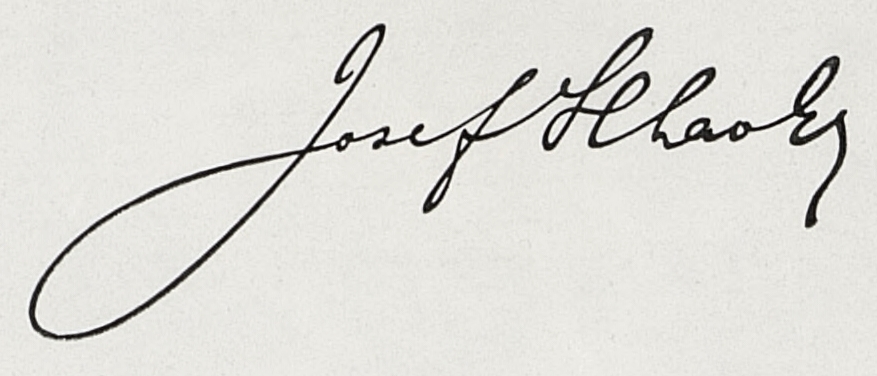
Signature of: josef hlávka